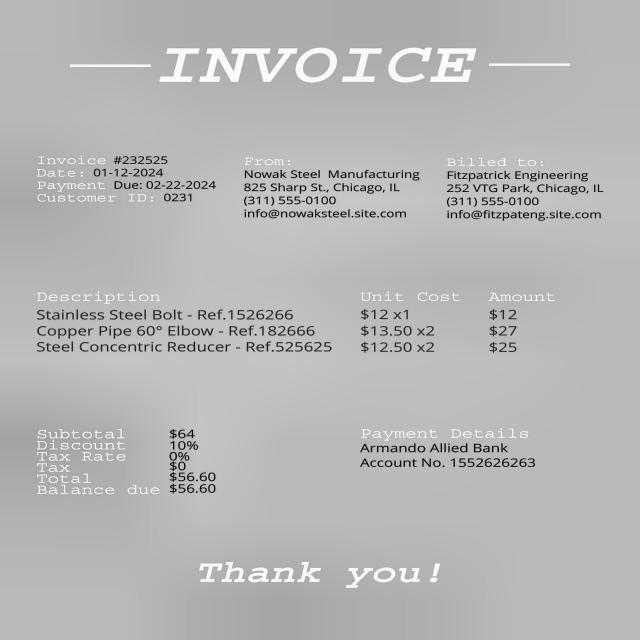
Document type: Invoice